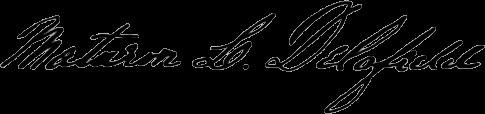
Signature of: maturin livingston delafield